Question: What is the mailing or notice date provided in the document?
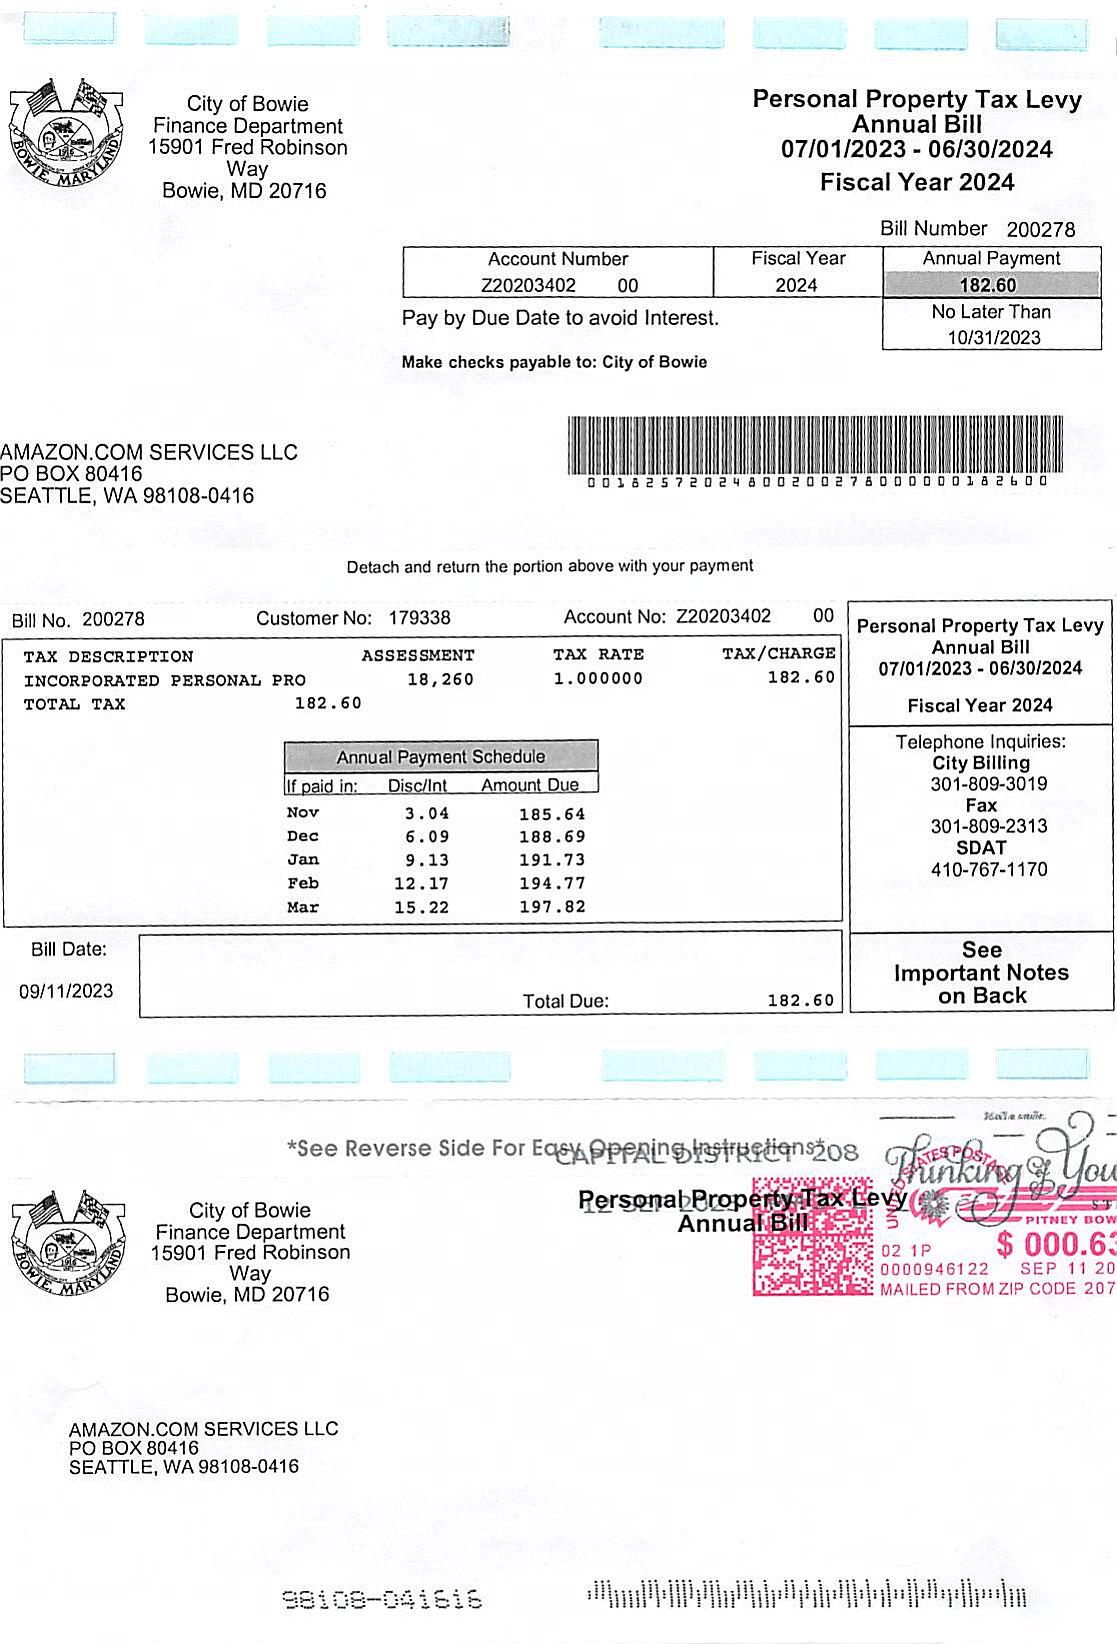
Answer: "9/11/23"